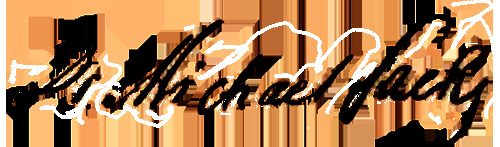
Signature of: michael sachs